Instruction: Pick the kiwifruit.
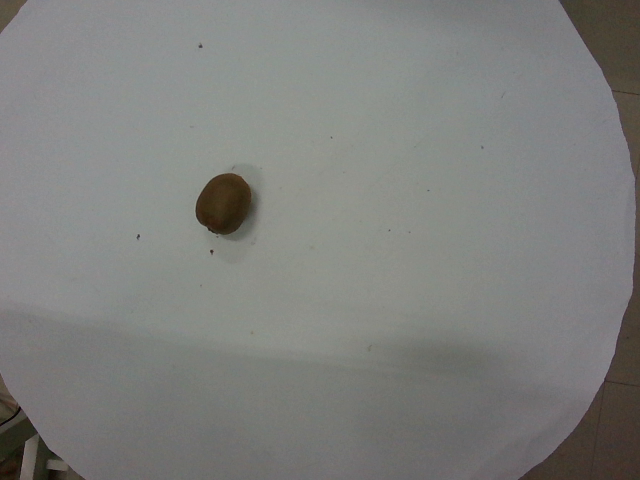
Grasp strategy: vertical